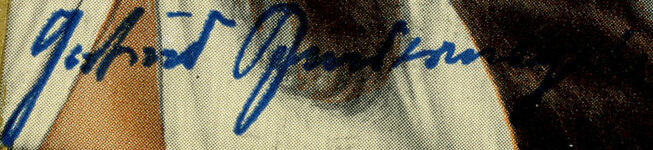
Signature of: gertrud bindernagel